Question: Describe the condition in detail:
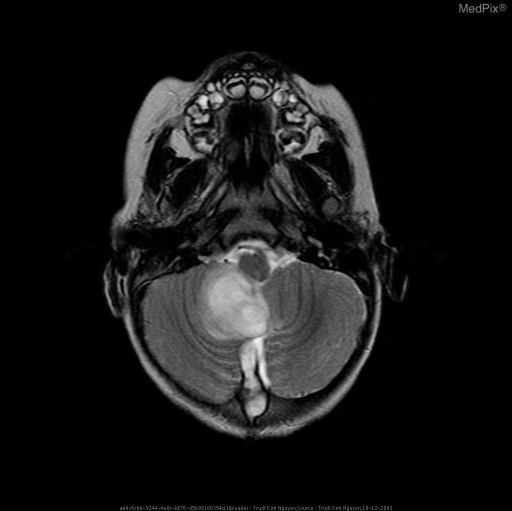
Answer: The disease is discussed as: Intracranial dermoids are slow growing, congenital, cystic masses that contain not only squamous epithelium, as found in an epidermoid, but also sweat glands, hair, and sebaceous glands. Dermoid cysts(and epidermoid cysts) are not true neoplasms but are inclusions of ectoderm within the neural tube during its closure from the third to fifth week of embryonic development.

Intracranial dermoids are rare. The posterior fossa is the most common location for intracranial dermoids, which can be found anywhere in the CNS. The lesions are most often midline and can have an intra- or extra-axial location.  When in the posterior fossa dermoids often have a sinus tract to the skin(dermal sinus) along with a defect of the overlying skull. The dermal sinus can allow the dermoid to become infected by providing direct access to overlying bacteria on the skin.

Presenting symptoms can include headache, seizures, and cranial nerve deficits. The most common presentation is meningitis. There can be a painless lump under the scalp. Dermoid cysts are usually discovered during the first three decades of life with posterior fossa lesions often presenting in infancy and early childhood. Infection or rupture of a dermoid will lead to acute presentation of symptoms.

The CT appearance of a dermoid cyst is a unilocular, low attenuation, usually hetergeneous, well circumscribed mass. Hounsfeld Units below 0 help comfirm the presence of lipid. A heterogeneous nodule within the mass may represent matted hair. On MR a dermoid will be a hetergeneous mass with multiple regions of high T1 signal due to the liquified fat. If the dermoid has ruptured the high T1 signal will be scattered within the subarachnoid space.

Treatment consists of surgical excision.